Question: What is the main concern?
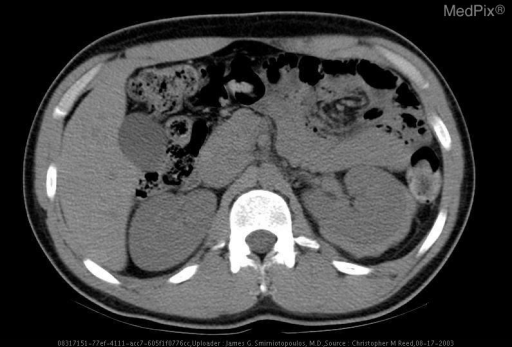
Answer: The findings suggest Ultrasound initially demonstrates the normal sonographic appearance of the left kidney prior to percutaneous biopsy. Note the normal cortical and medullary differentiation as well as the intact perinephric hyperechoic cortical-capsular interface.

Ultrasound image selected during the second pass core biopsy (using a spring loaded biopsy needle) demonstrates the course of the biopsy needle.

Ultrasound image captured following the cessation of core biopsy attempts demonstrates complete loss of the previously seen hyperechoic cortical-capsular interface. A wide and slightly irregular perinephric hypoechogenic fluid collection is seen posteriorly (patient prone) most likely representing hematoma.

Selected axial non-contrast CT slices through the level of the kidneys (taken minutes after the post-biopsy ultrasound) demonstrates left posterior-lateral and inferior perinephric hyperattenuation consistent with acute hemorrhage. The slightly irregular margin of the abnormality suggests this lesion is both subcapsular and perinephric.. Axial Image from Non-Contrast CT of the Abdomen Immediately Following Ultrasound Guided Biopsy.. The patient might have a history of 22 year old male with nephrotic syndrome of undetermined etiology undergoing ultrasound guided percutaneous renal biopsy..